Question: What type of tax is indicated in the document, personal property or real estate?
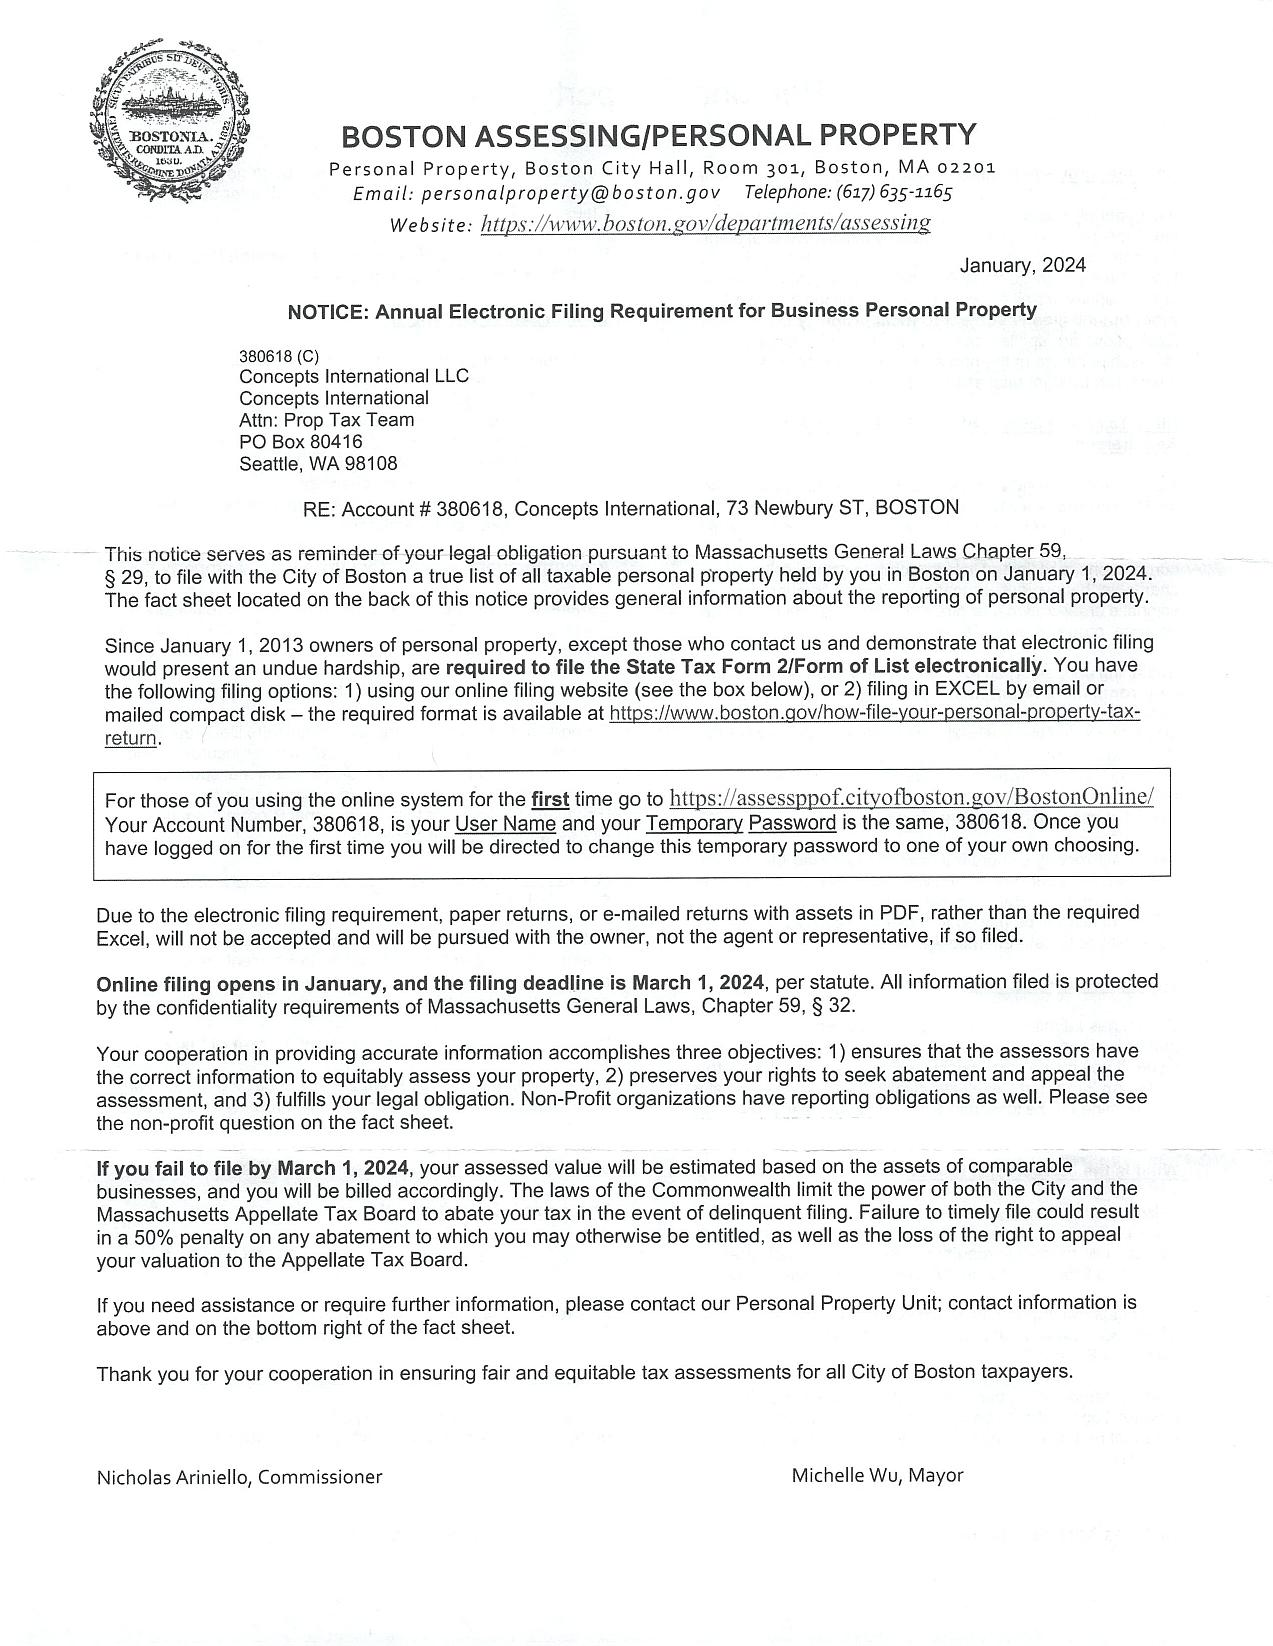
Answer: "Personal Property"